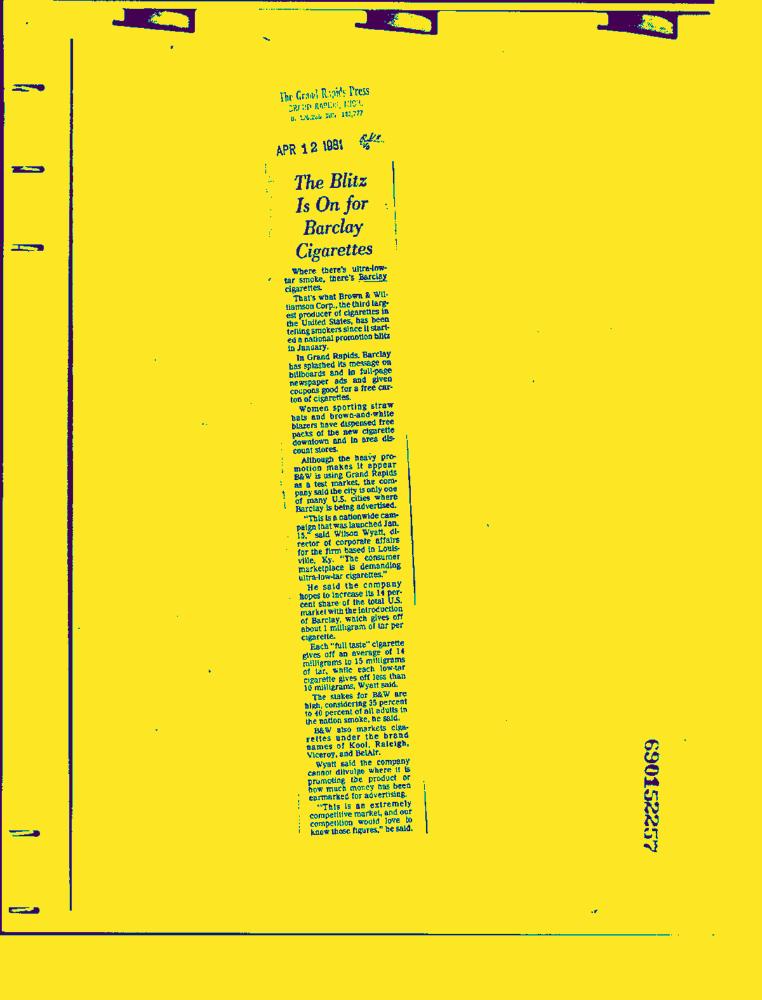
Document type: News-Article